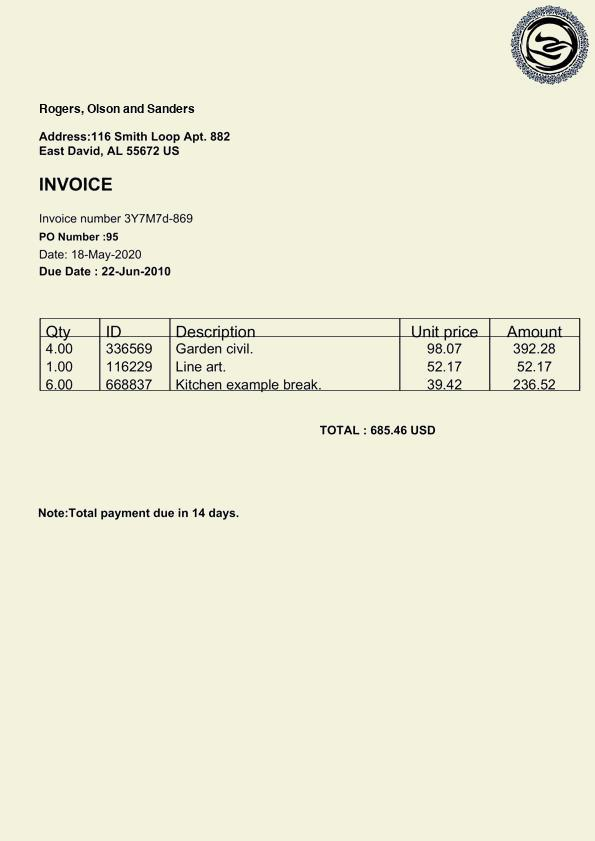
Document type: Invoice